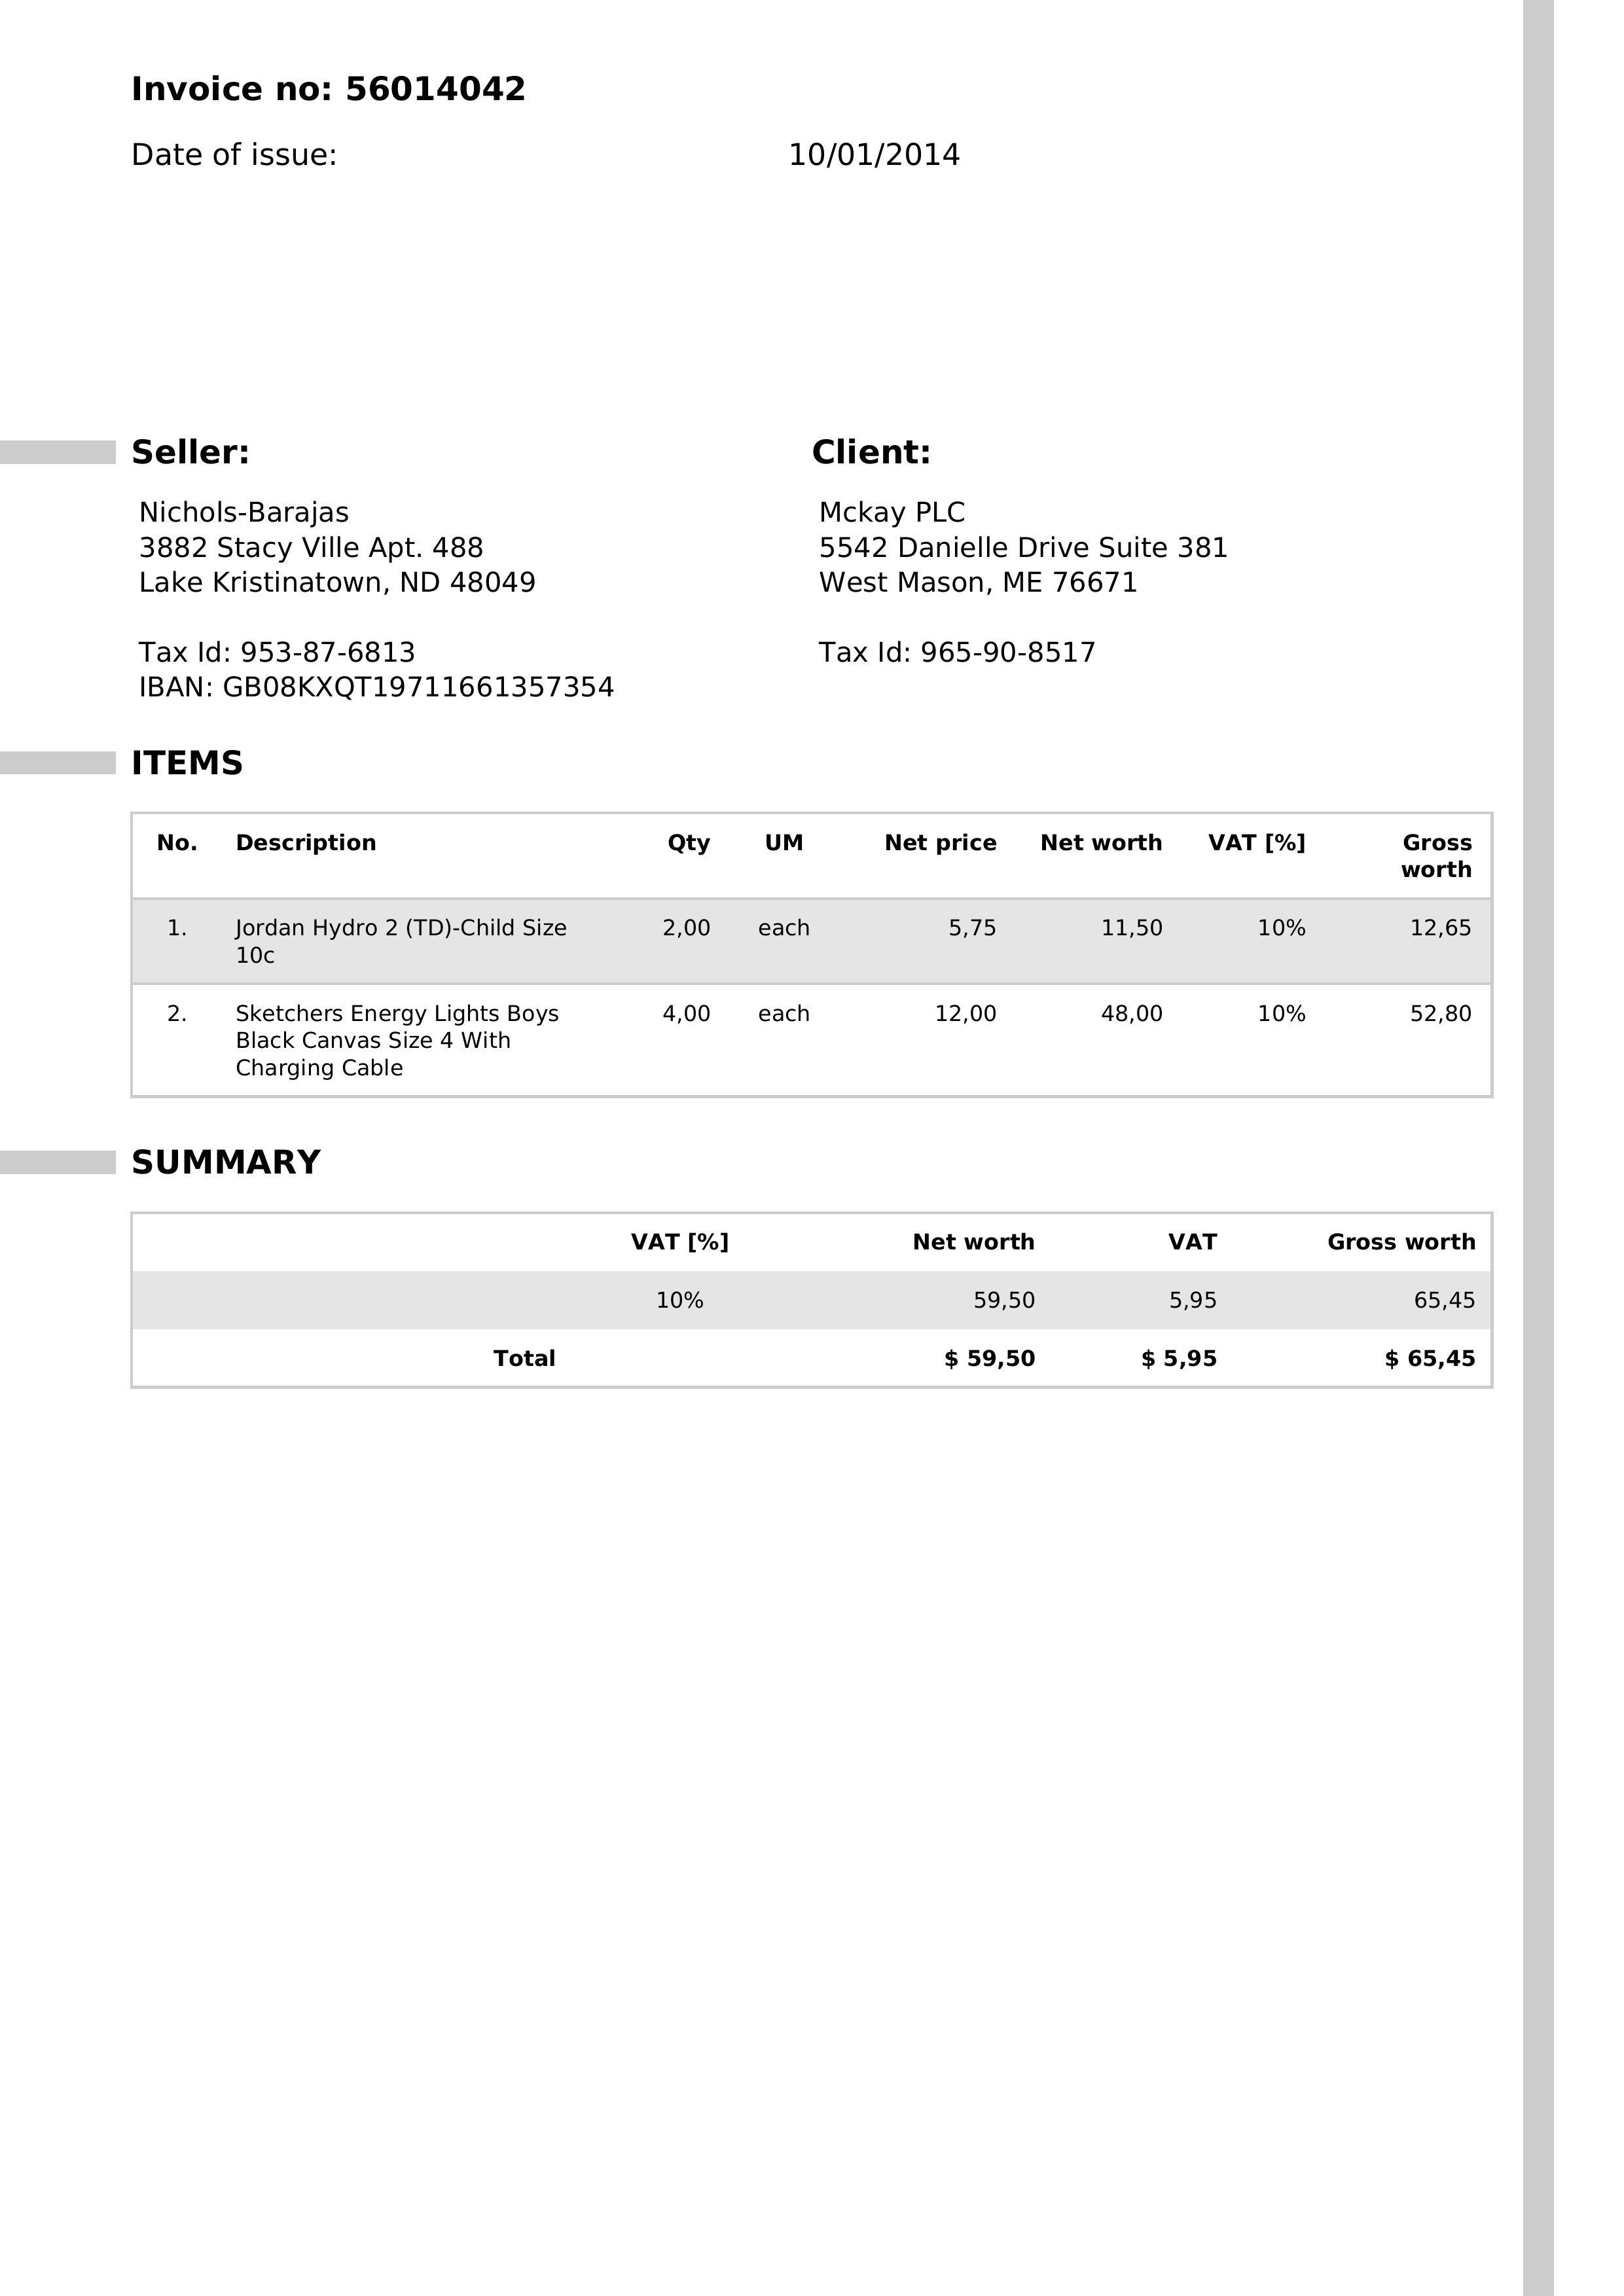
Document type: Invoice